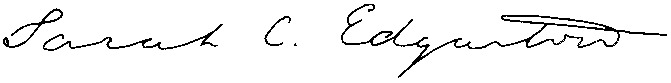
Signature of: sarah carter edgarton mayo